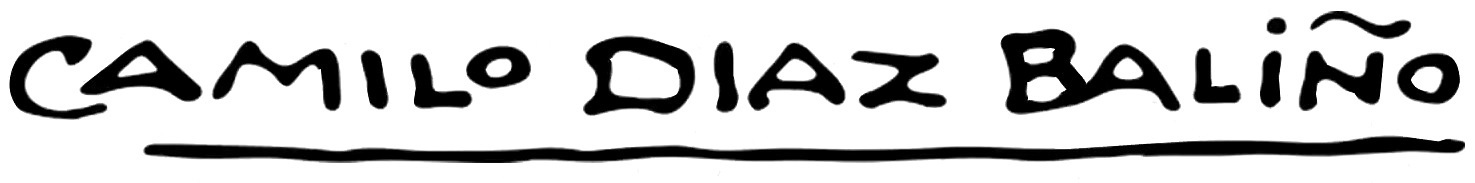
Signature of: camilo díaz baliño